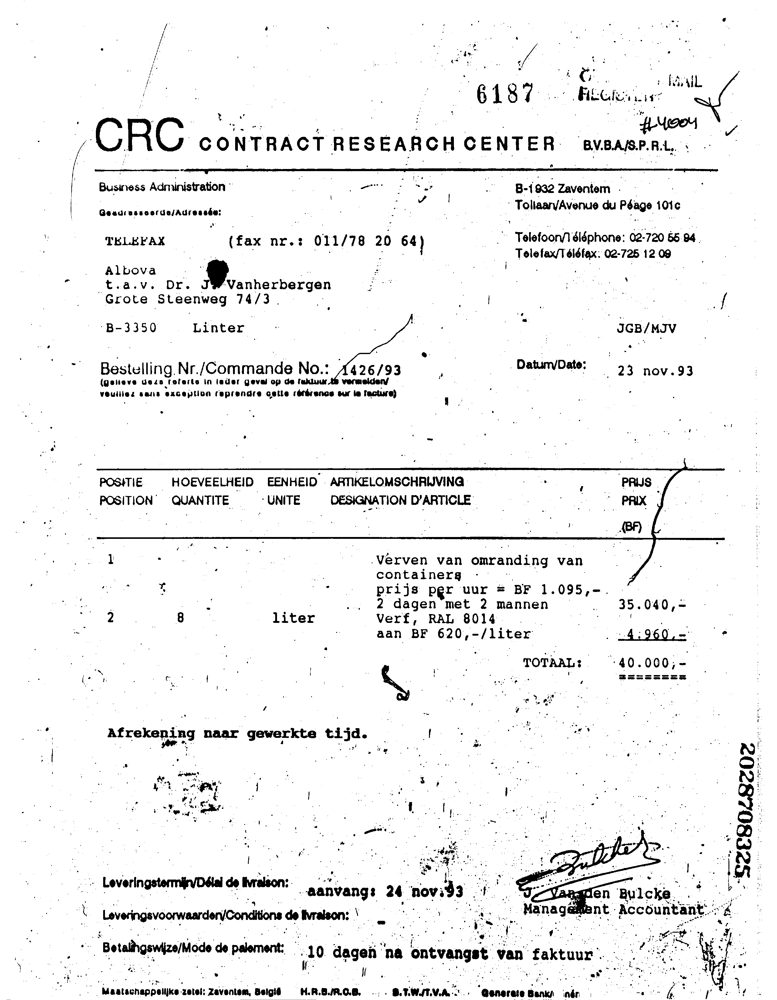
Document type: Invoice